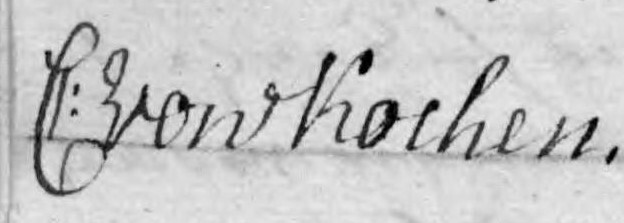
Signature of: christoffer von kochen